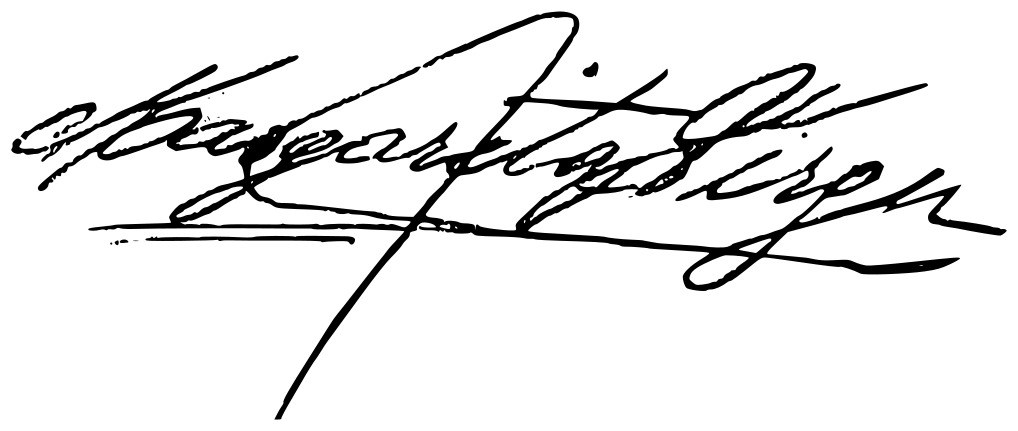
Signature of: margarida xirgu